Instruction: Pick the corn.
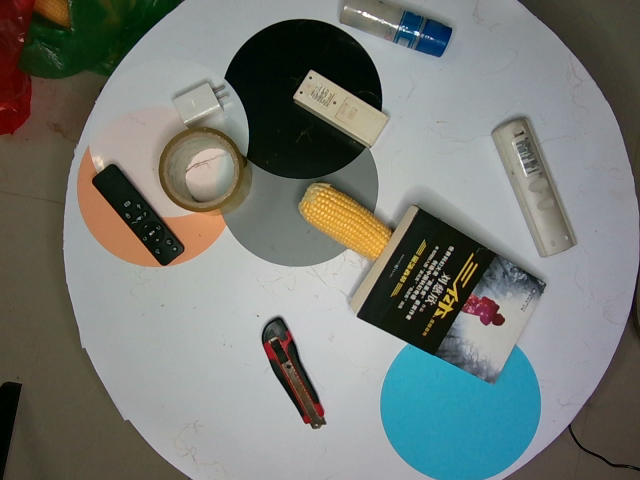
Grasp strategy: vertical